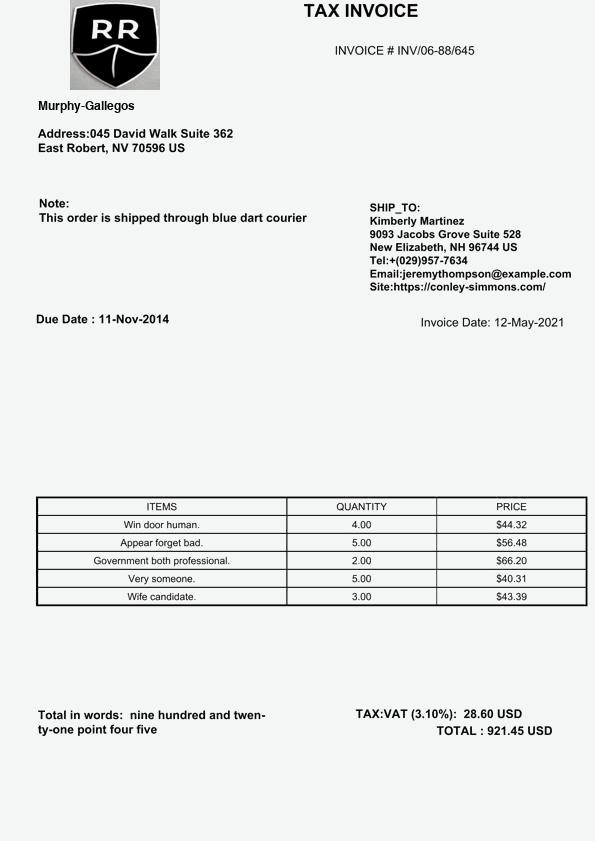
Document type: Invoice